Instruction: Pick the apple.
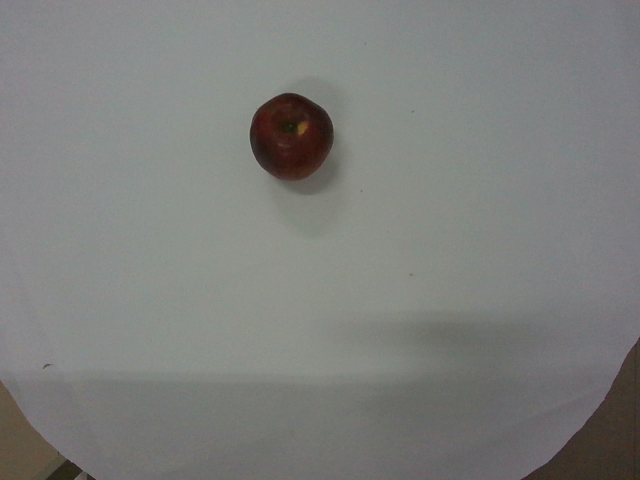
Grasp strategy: vertical